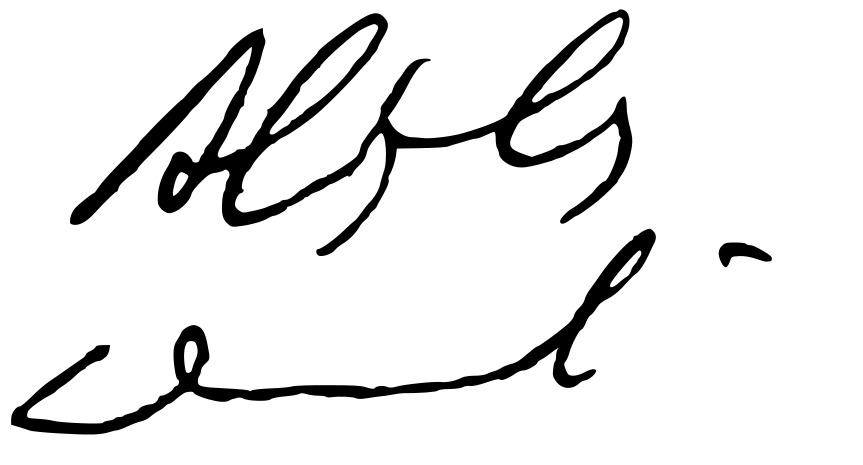
Signature of: alfred capus